Question: What are the imaging findings?
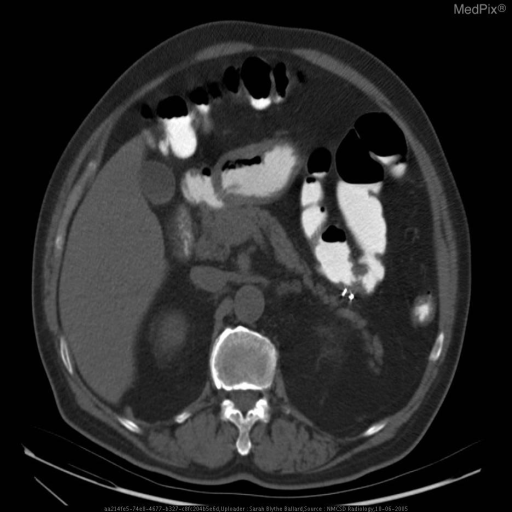
Answer: The imaging shows The tagged red cell scan showed activity in the left transverse colon and splenic flexure moving both proximally and distally with time.

Arteriography demonstrated an abnormal vascular blush in the arterial recta downstream from the ascending branch of the left colic artery and extravasation of contrast material into the bowel.

Following embolization with microcoils, extravasation was no longer appreciated and the study was concluded.

A CT study with bowel contrast only demonstrates an apple core filling defect adjacent to the microcoils. The patient did well, had no further episodes of bleeding, and required no further transfusion.  The following day, colonoscopy was not able to move beyond the splenic flexure.  This CT study shows why.

This is CT scan with bowel contrast only.  The microcoils are seen here, adjacent to an apple core lesion..